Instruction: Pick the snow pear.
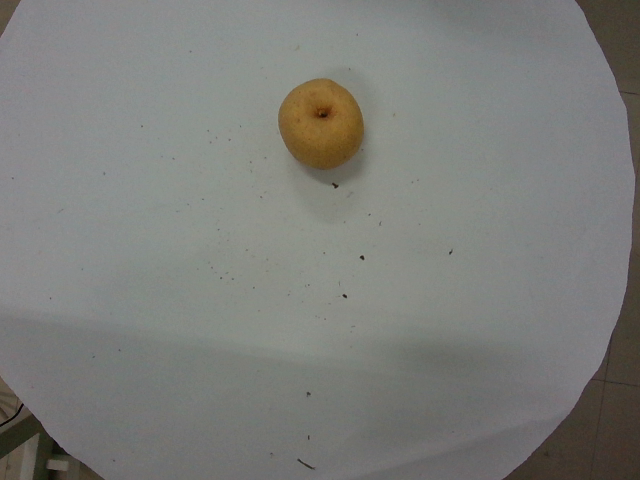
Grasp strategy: vertical